Question: What is the suspected problem?
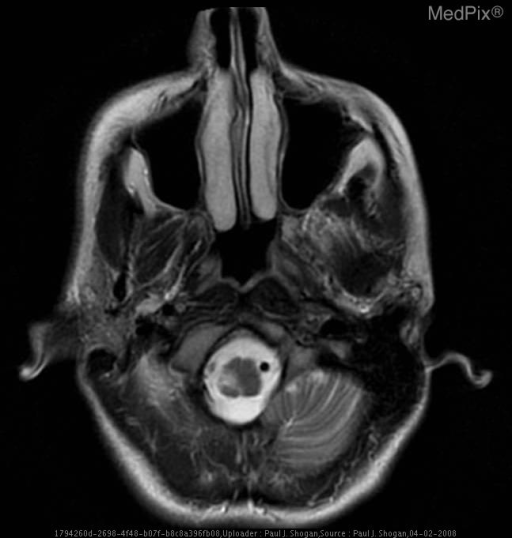
Answer: The findings suggest Occlusion of the right vertebral artery at the C1-2 level with subacute infarction of the right lateral medulla oblongata, and chronic infarction of the left flocculonodular lobe, as a result of traumatic chiropractic cervical manipulation.. T2 weighted axial image at the level of the medulla oblongata reveals abnormal increased signal intensity in the right vertebral artery in the paramedullary cistern.  Additionally, there is a wedge shaped focus of increased signal within the lateral aspect of the right medulla oblongata - consistent with ischemia.. The patient might have a history of 28 y.o. woman, four months postpartum, with onset of neck pain, severe vertigo associated with severe vomiting, anesthesia of the right hemi-facial region and loss of sensation in the region of the left upper and lower extremities immediately following cervical chiropractic manipulation.  The patient was unsuccessfully treated for vertigo associated with Meniere’s disease. The patient underwent a second cervical chiropractic treatment 15 days later, and presented with recurrent severe vertigo and associated hemi-anesthesia and difficulty phonating.  Imaging was obtained one month following the initial chiropractic treatment.